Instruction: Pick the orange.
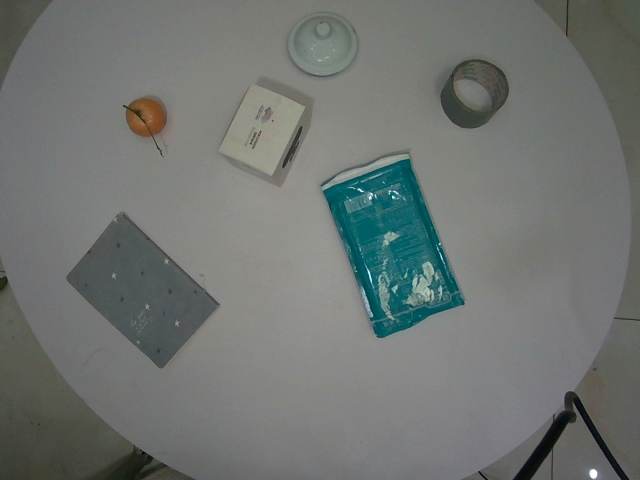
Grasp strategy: vertical